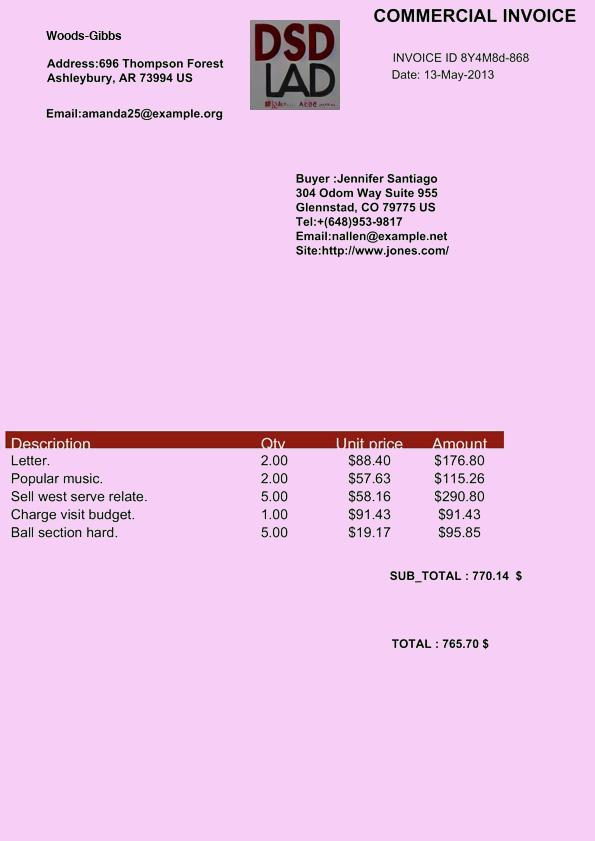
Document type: Invoice